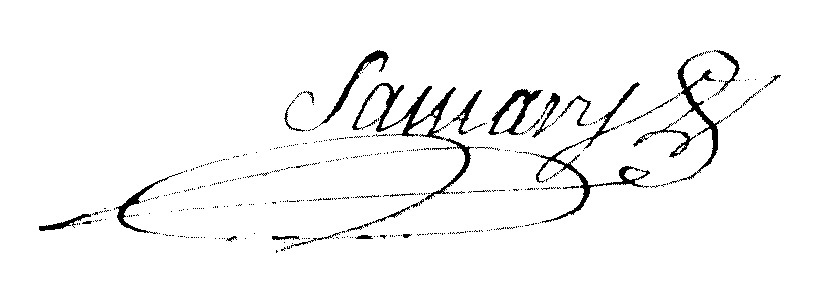
Signature of: philippe samary